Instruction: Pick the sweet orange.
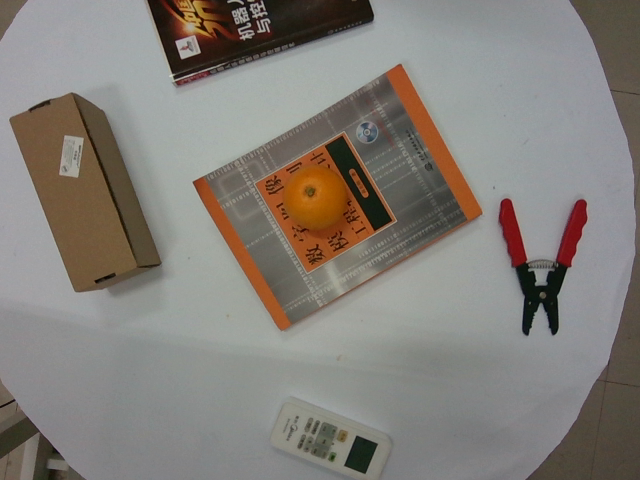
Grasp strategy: vertical